Can you pull out the amount in words, numerical amount, payee's name, date of the cheque, and the bank's name from the image?
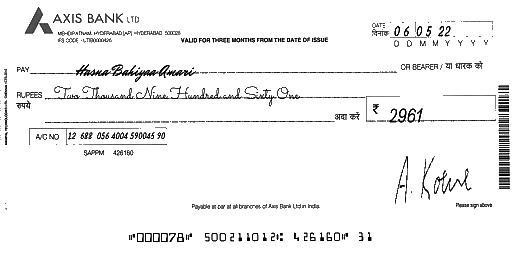
amt_in_words: Two Thousand Nine Hundred and Sixty One
amt_in_figures: 2961
payee_name: Hasna Bahiyaa Amari
bank_name: AXIS BANK
cheque_date: 06/05/22